Identify and extract the amount in words, amount in numbers, payee name, cheque date, and bank name from the image.
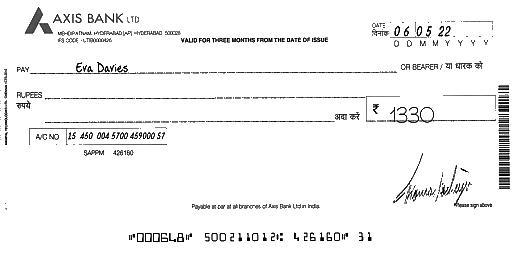
amt_in_words:
amt_in_figures: 1330
payee_name: Eva Davies
bank_name: AXIS BANK
cheque_date: 06/05/22